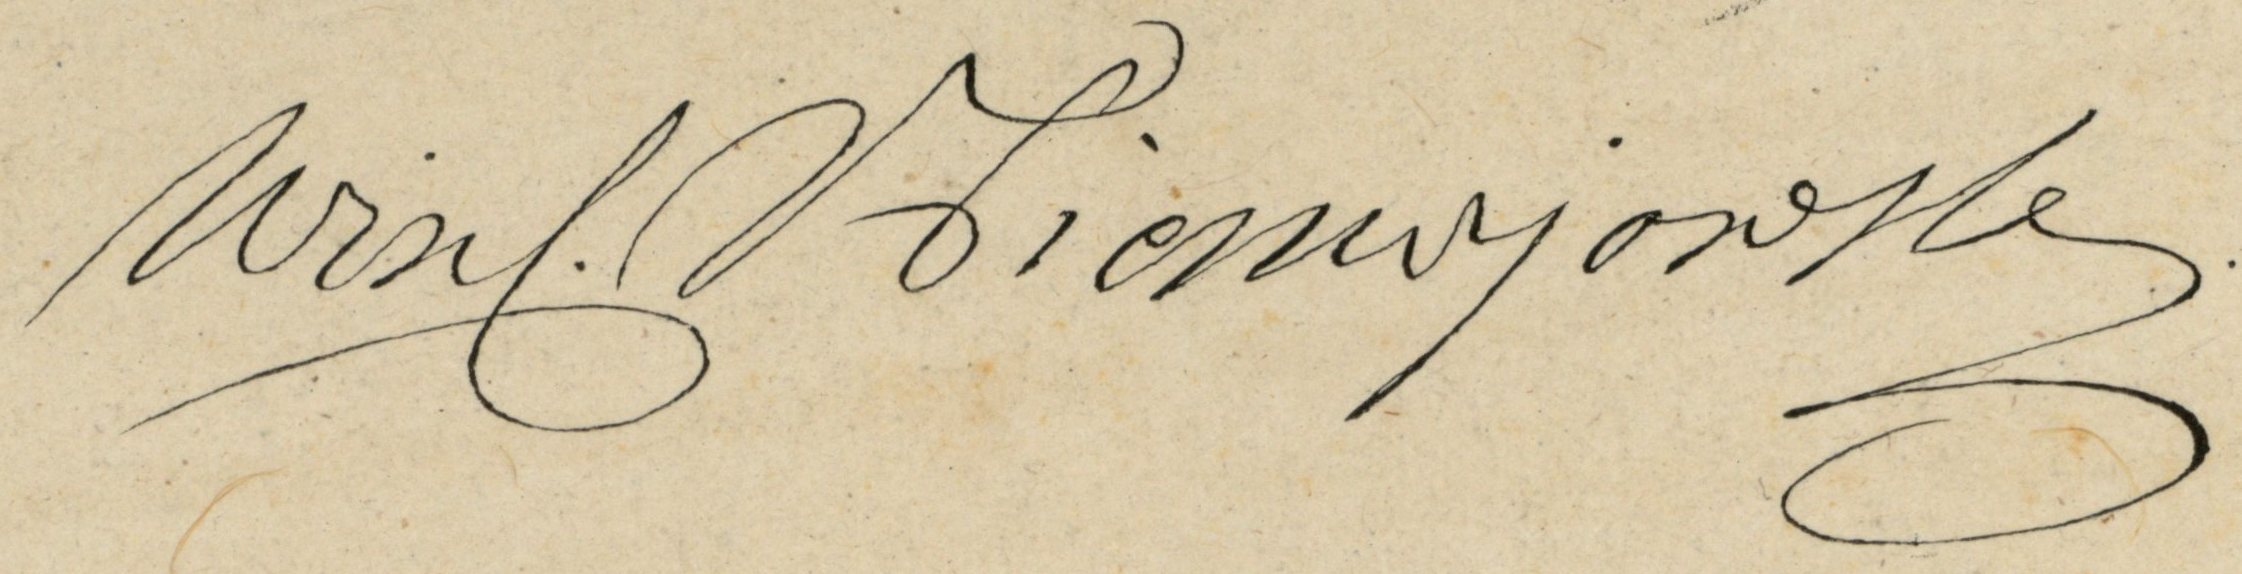
Signature of: wincenty niemojowski